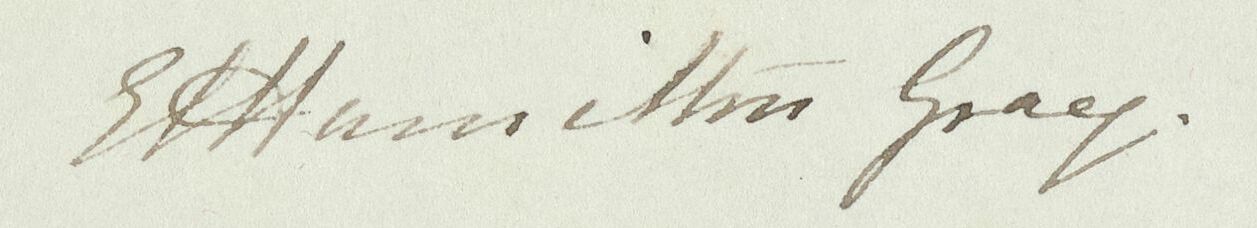
Signature of: elizabeth caroline hamilton gray